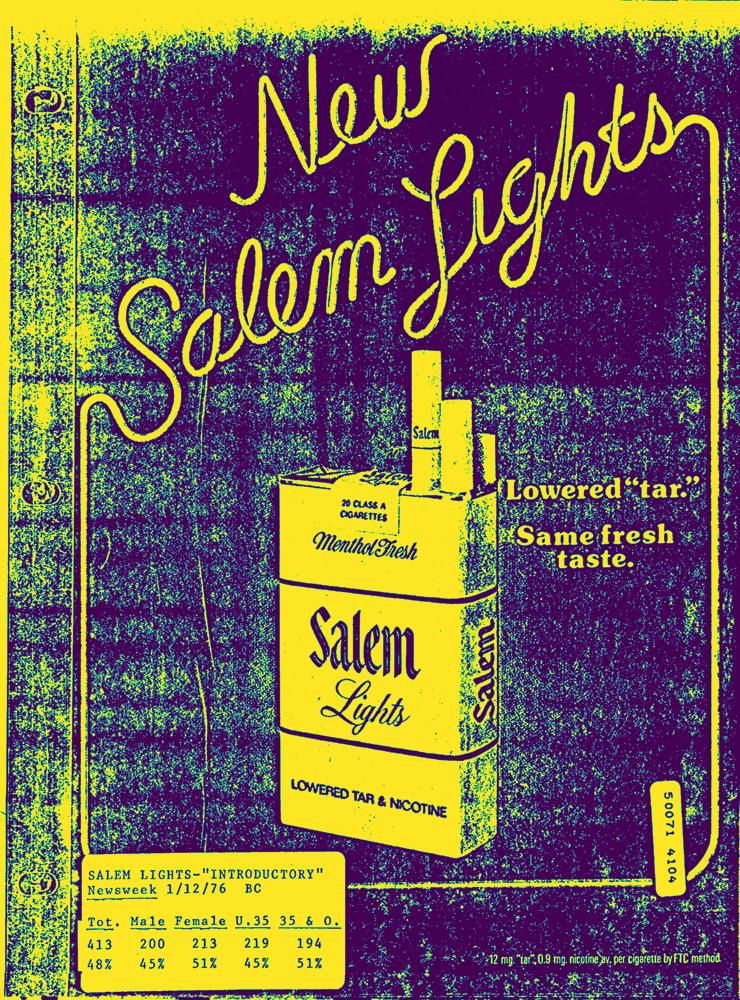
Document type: AD